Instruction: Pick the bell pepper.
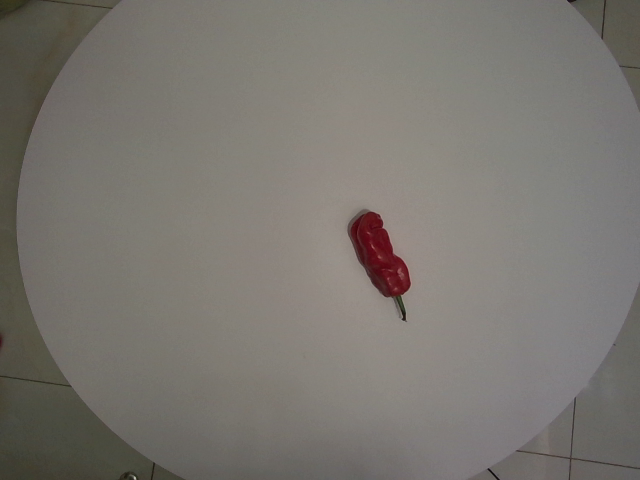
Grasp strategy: vertical